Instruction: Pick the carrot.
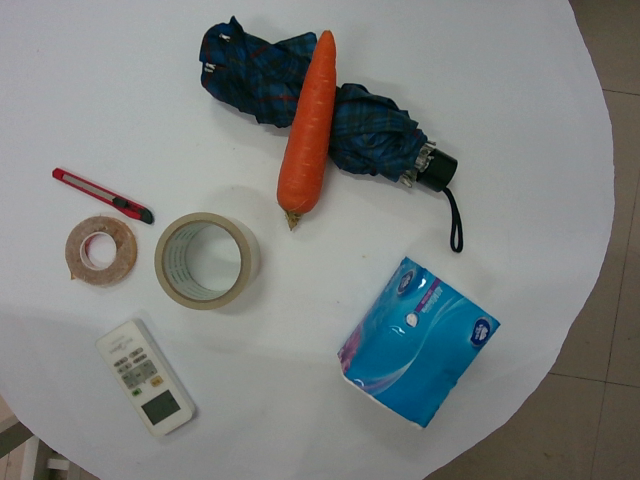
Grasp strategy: vertical